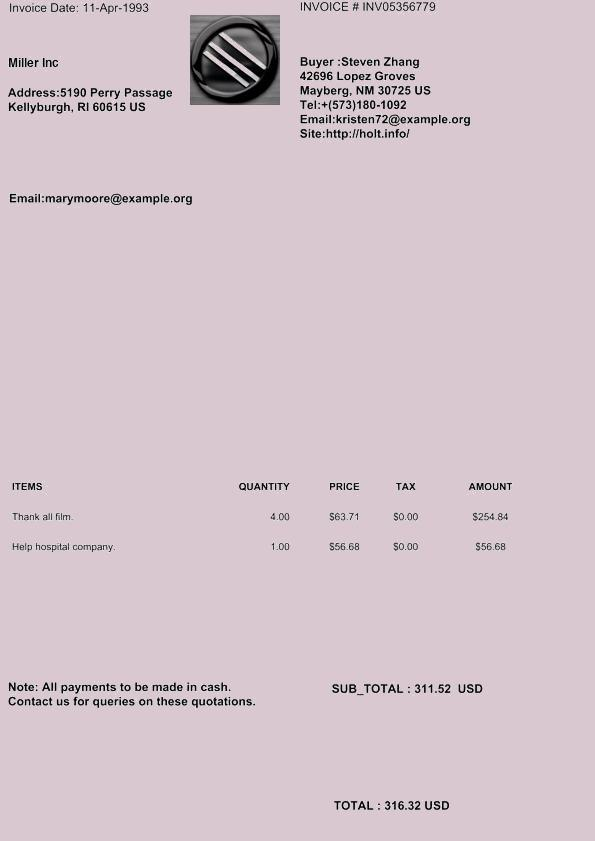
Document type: Invoice